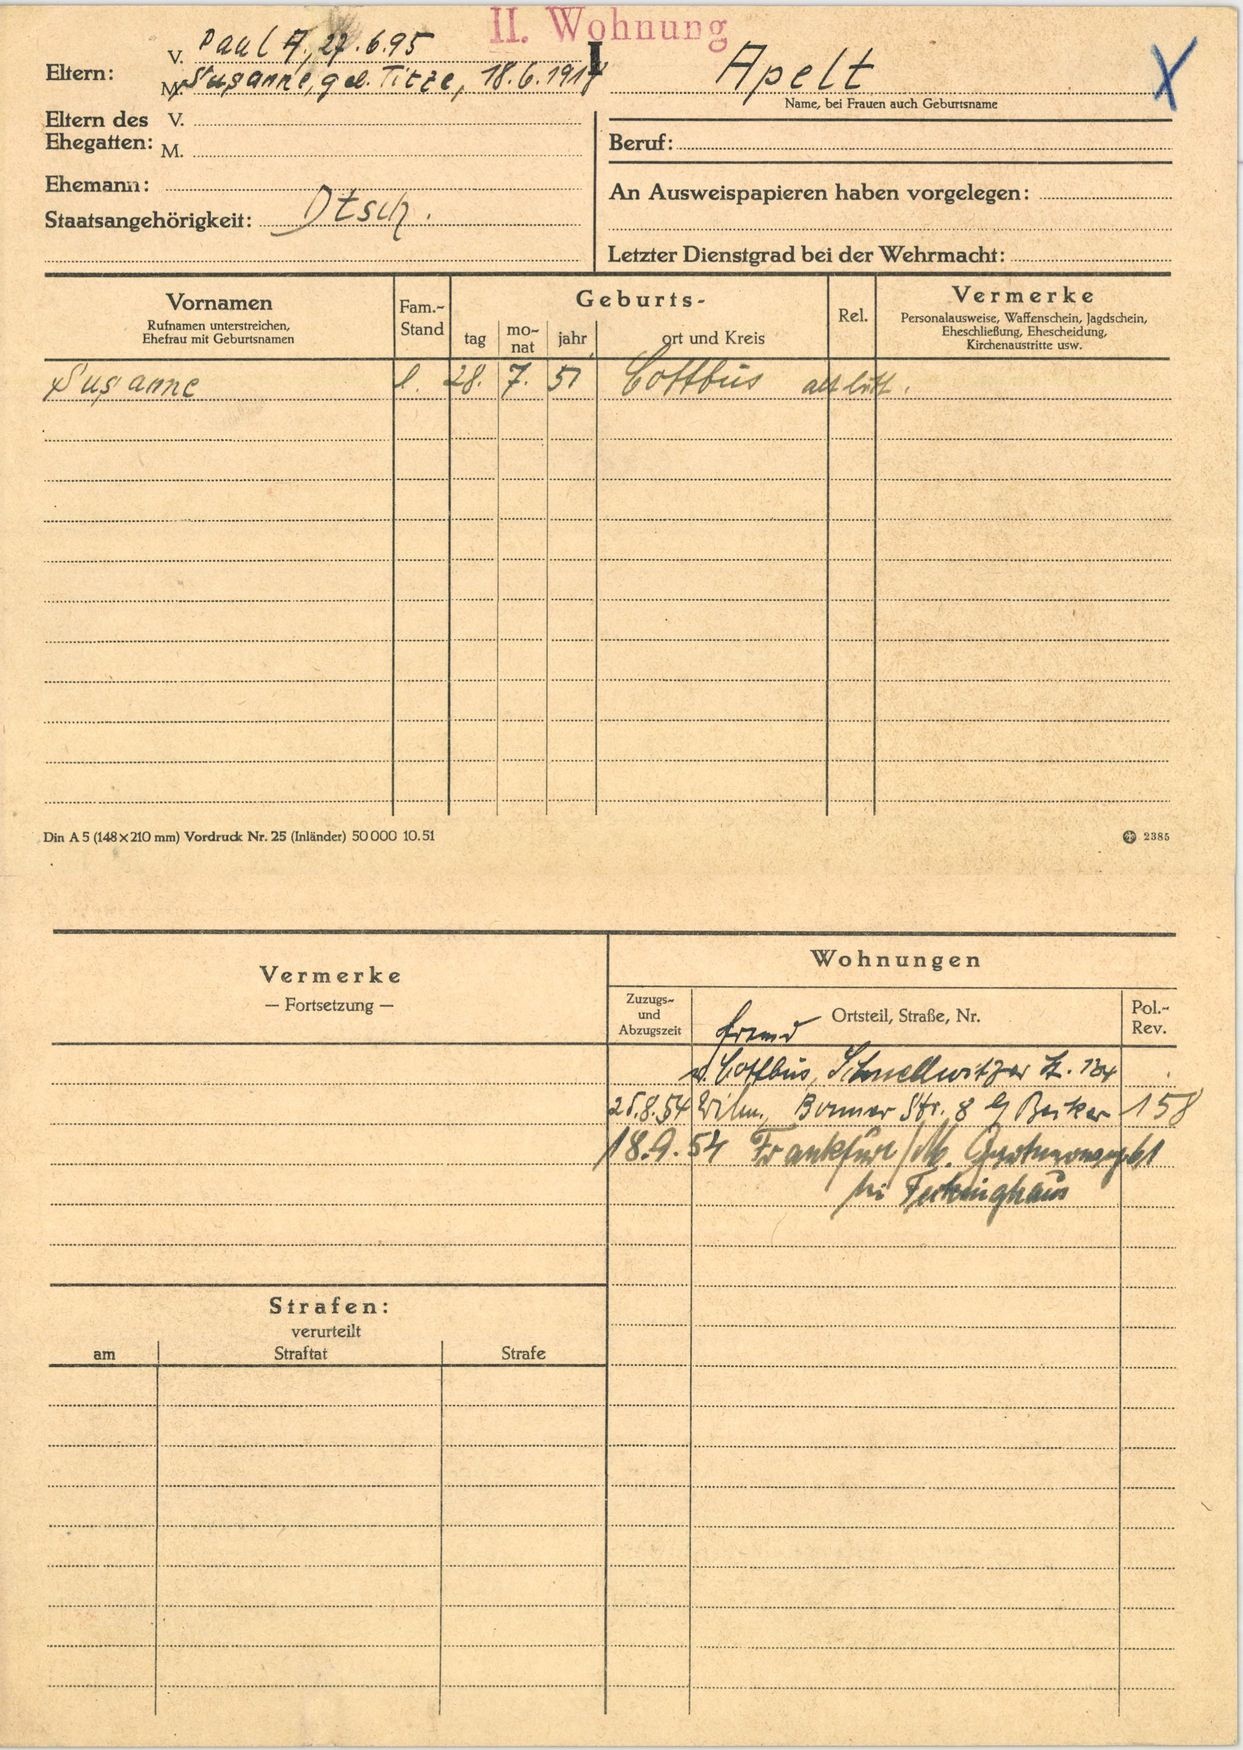
Apelt